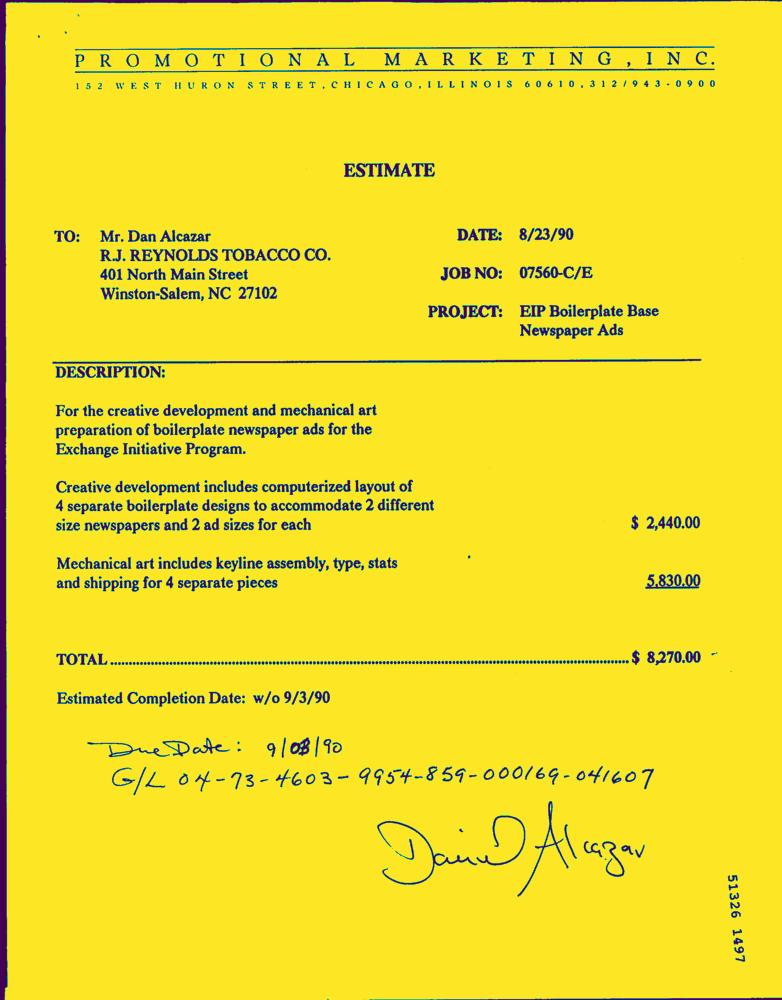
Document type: Invoice-Doc